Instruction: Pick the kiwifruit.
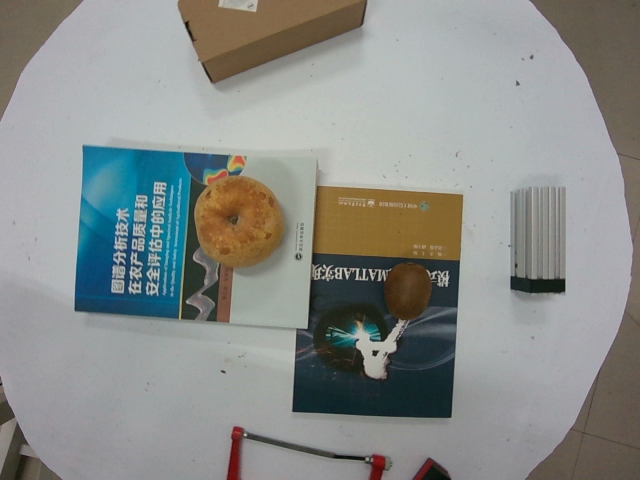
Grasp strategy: vertical